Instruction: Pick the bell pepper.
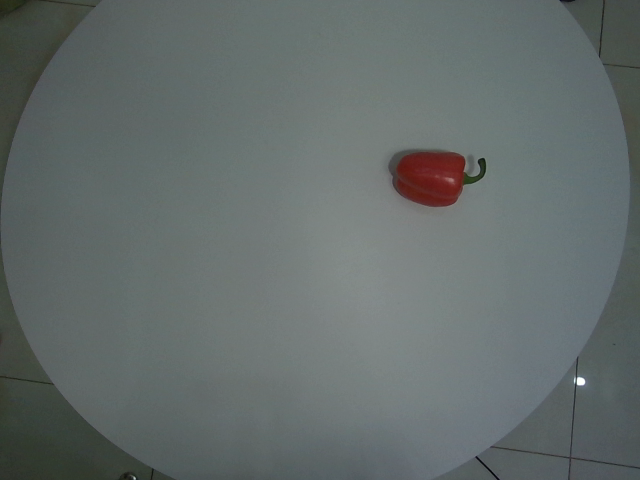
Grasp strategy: vertical